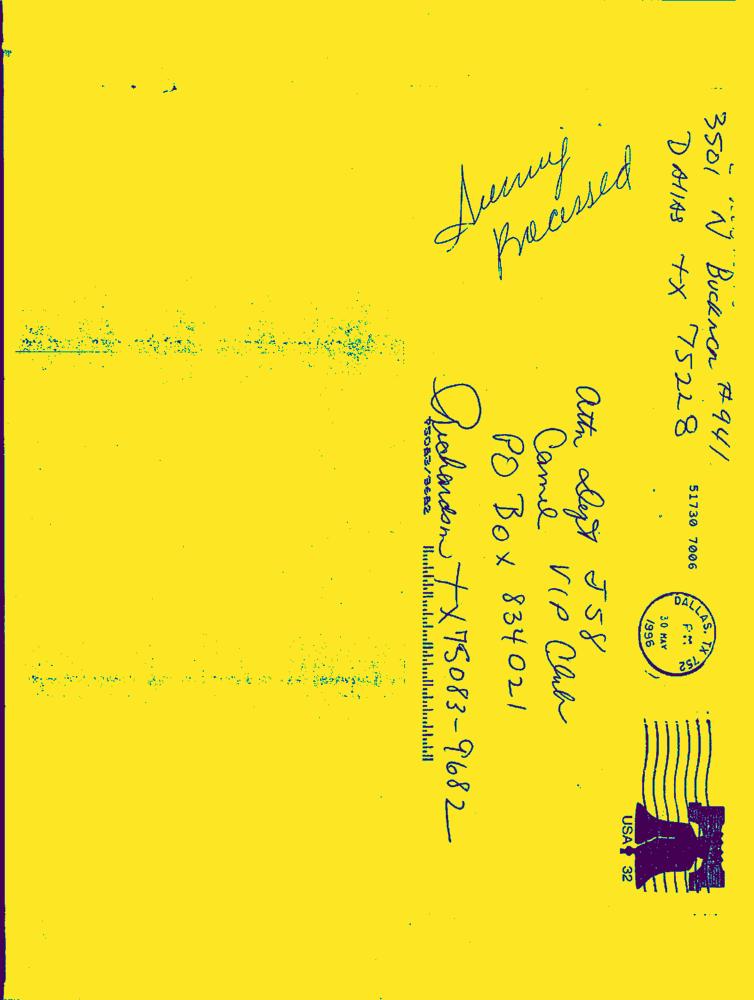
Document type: Hand-Written